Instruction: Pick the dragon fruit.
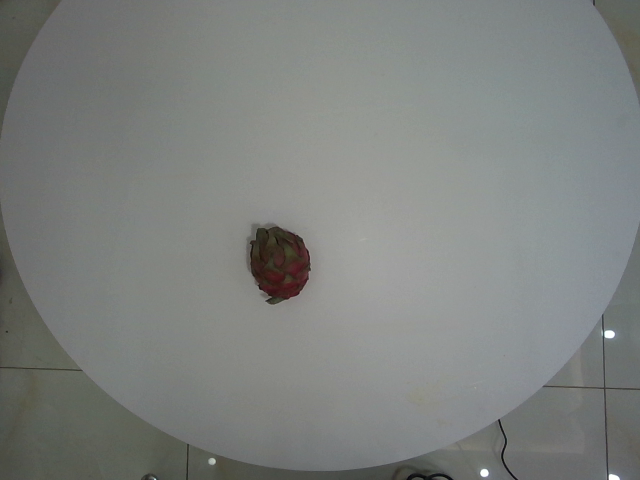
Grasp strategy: vertical